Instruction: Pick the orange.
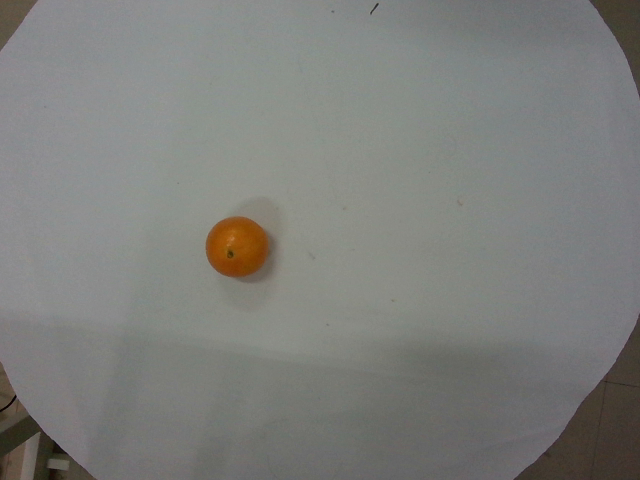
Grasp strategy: vertical